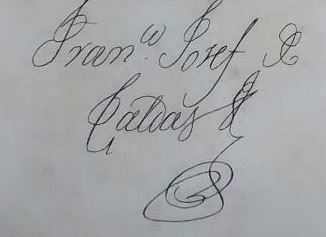
Signature of: francisco josé de caldas